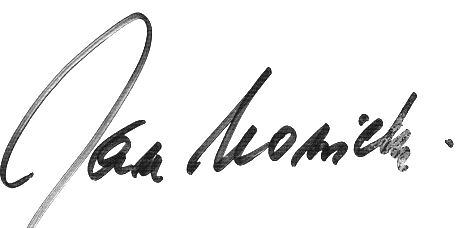
Signature of: jan nowicki